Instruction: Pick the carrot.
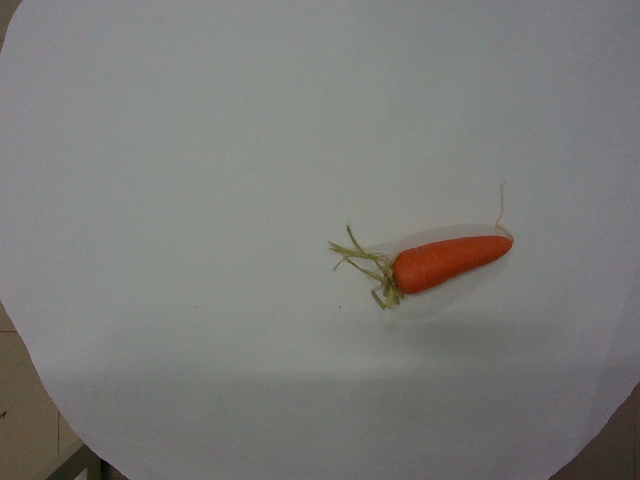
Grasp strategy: vertical